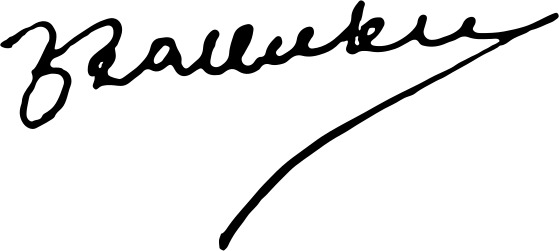
Signature of: beqir balluku